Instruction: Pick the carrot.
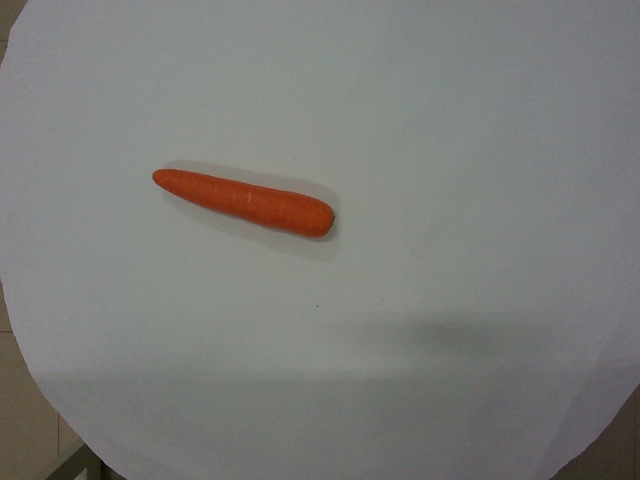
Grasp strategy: vertical